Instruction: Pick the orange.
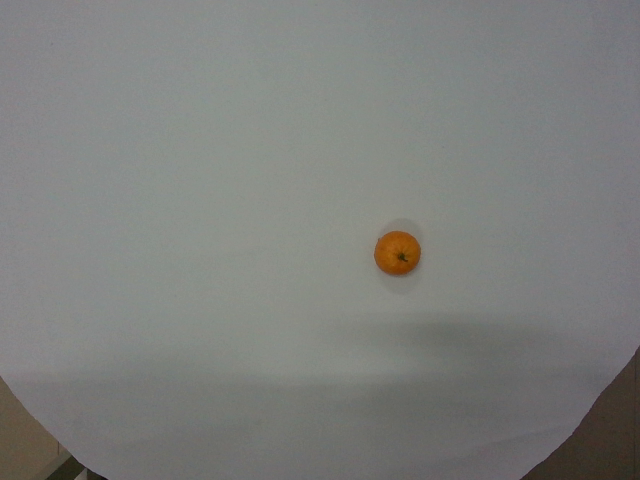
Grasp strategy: vertical